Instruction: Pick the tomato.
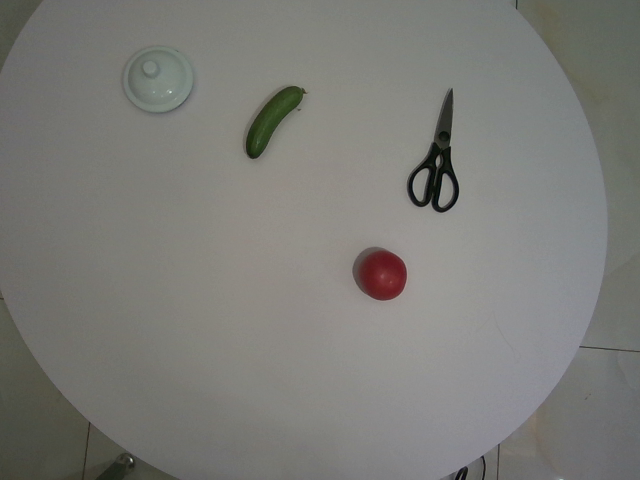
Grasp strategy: vertical